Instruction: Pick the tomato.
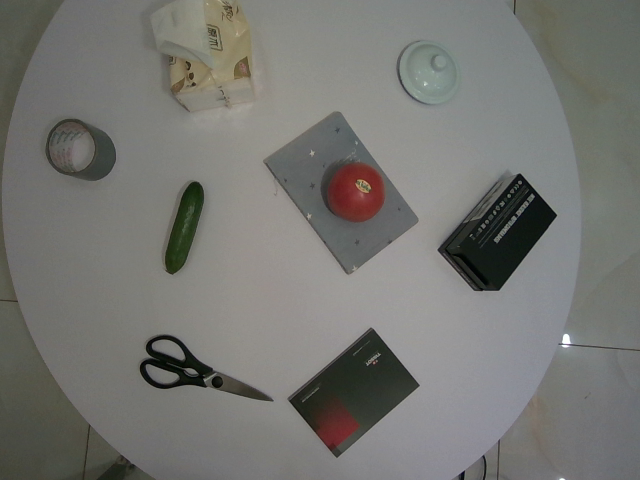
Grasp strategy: vertical